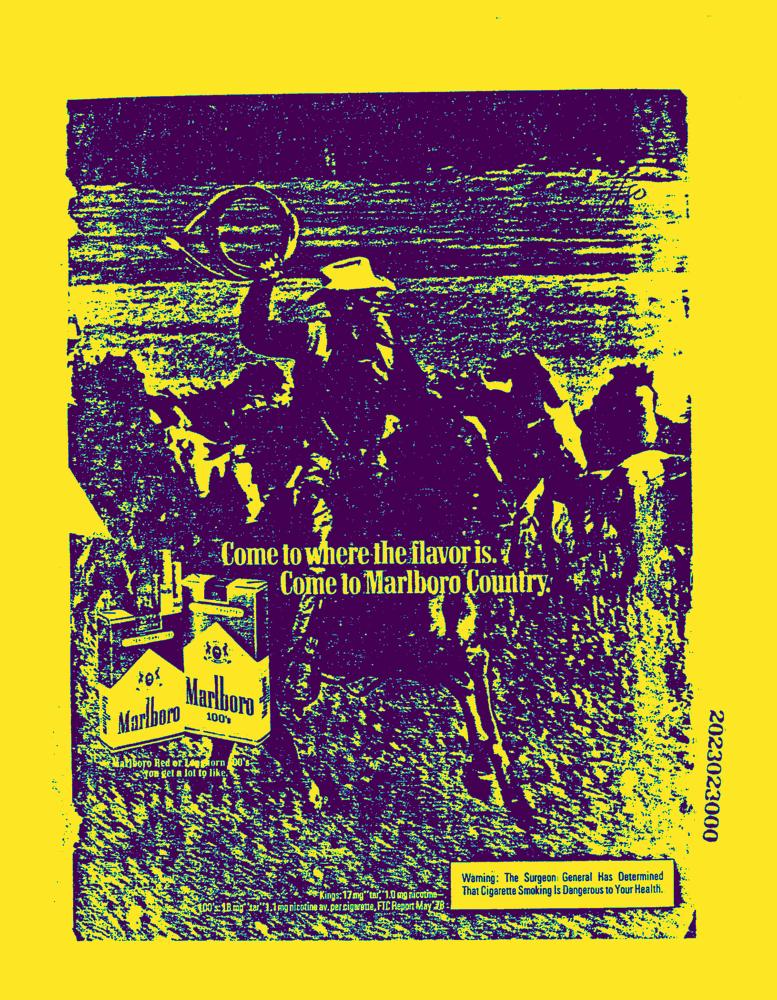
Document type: AD